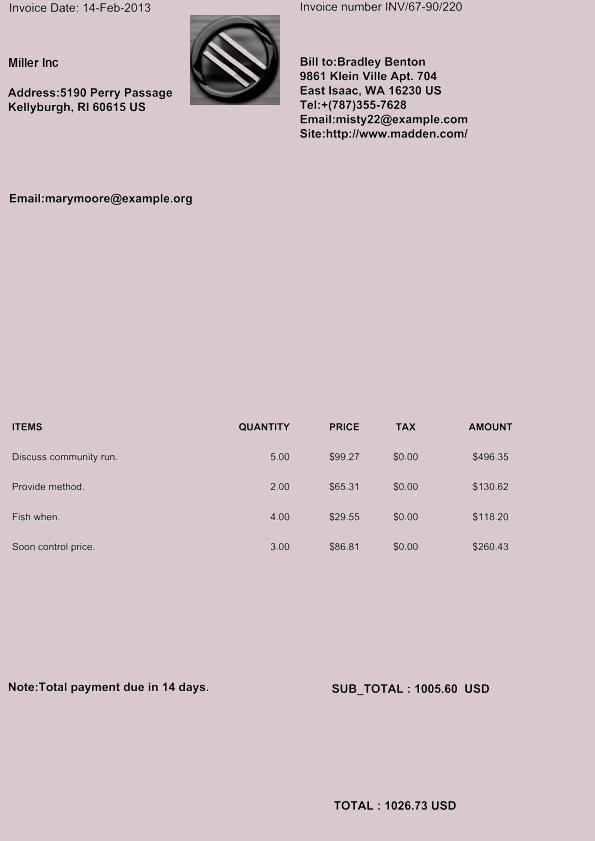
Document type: Invoice